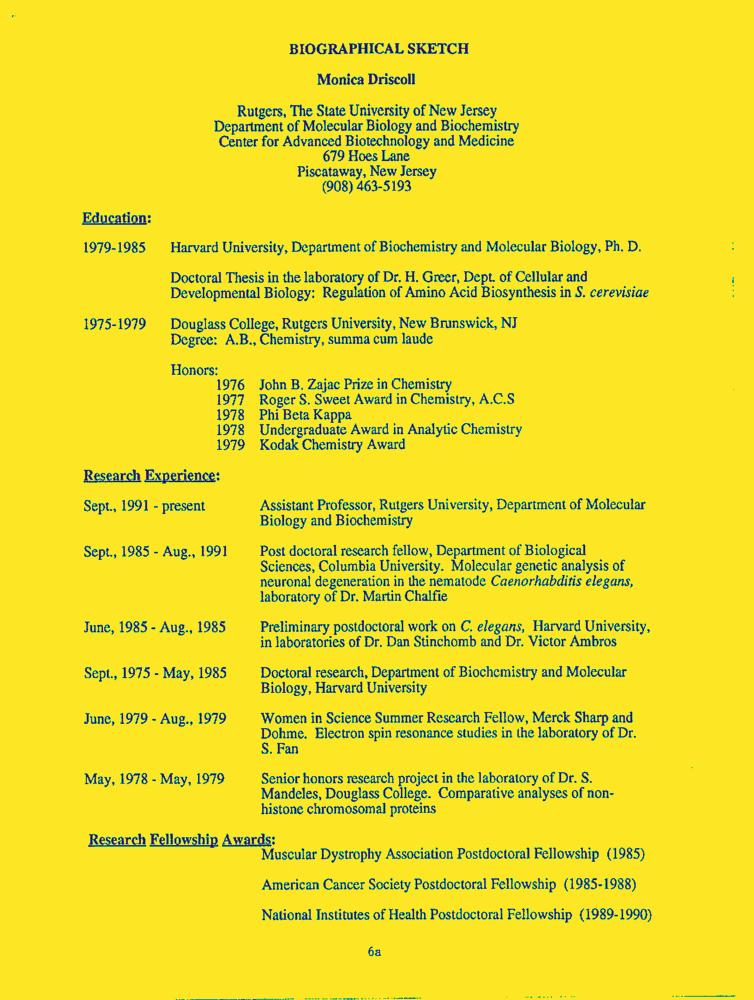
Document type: Resume-Doc